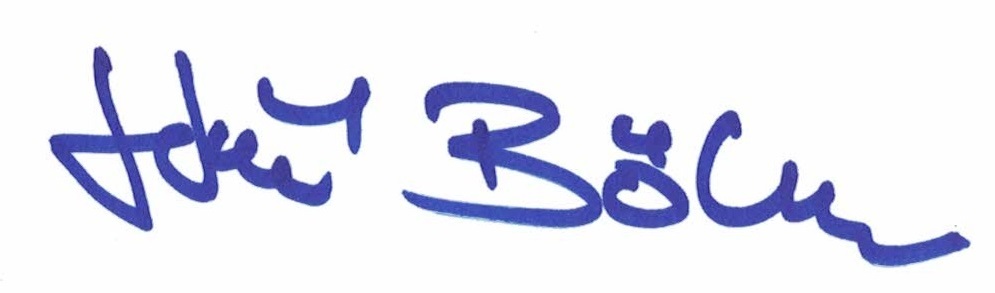
Signature of: jiří böhm